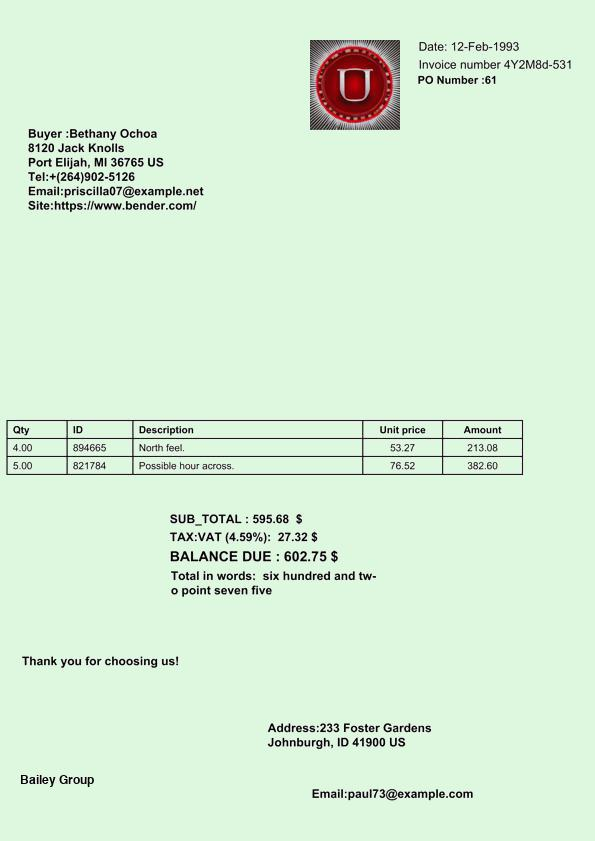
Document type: Invoice